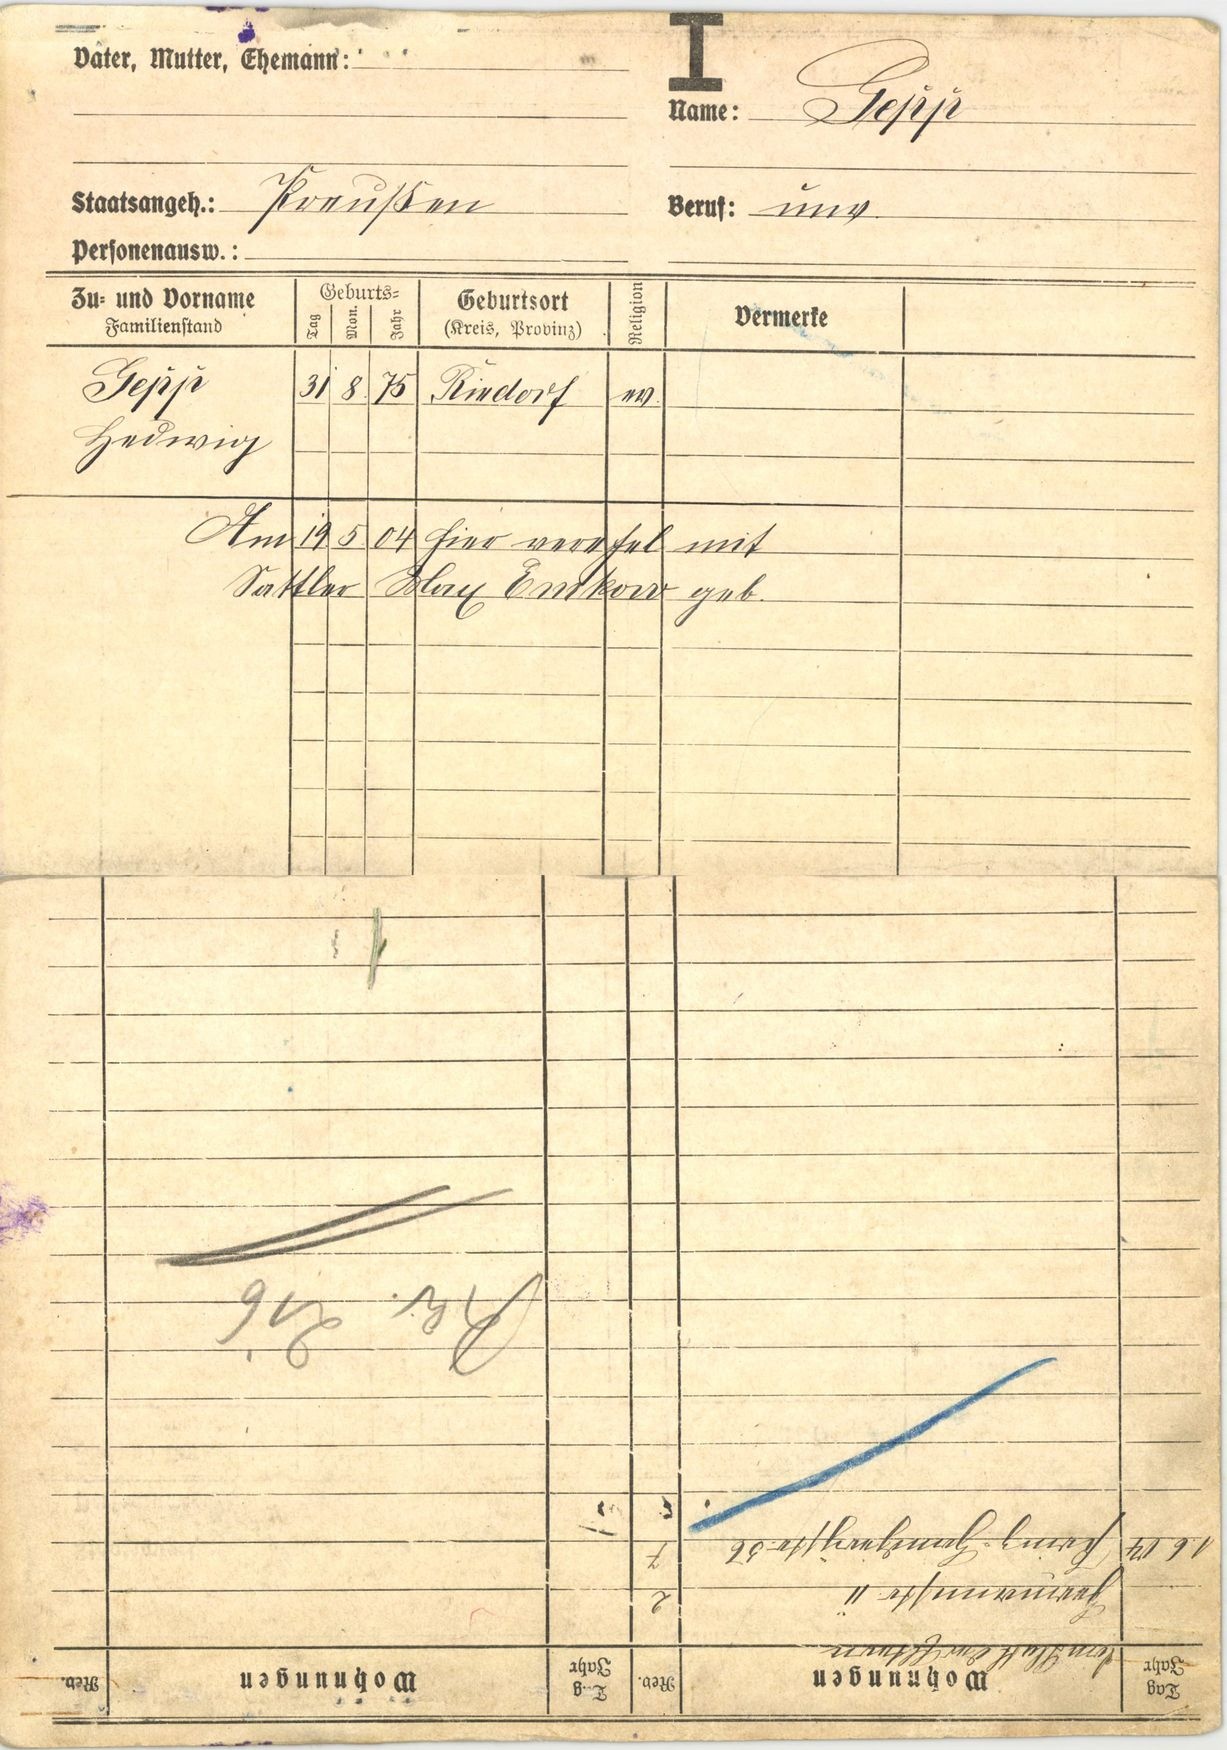
Sepp